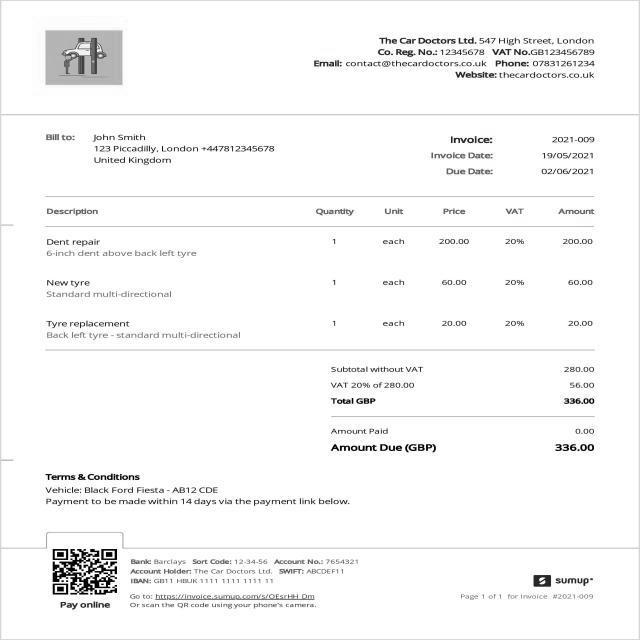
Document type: Invoice